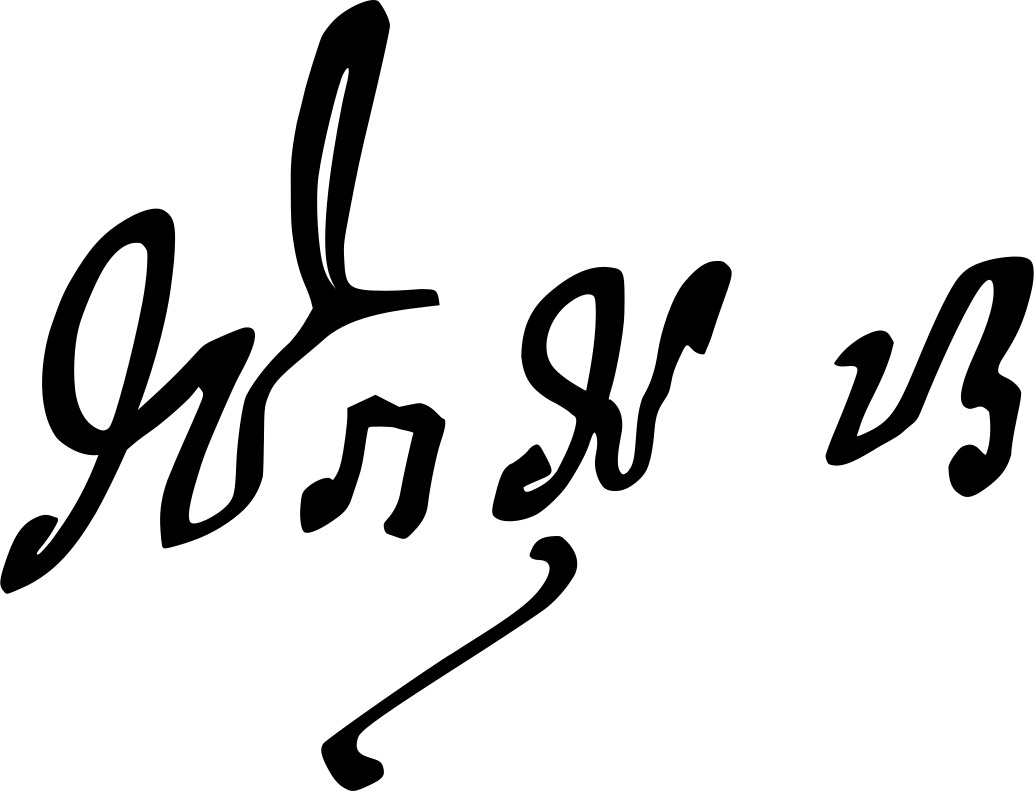
Signature of: vajiravudh